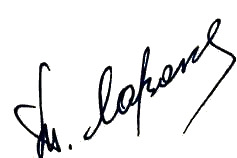
Signature of: tamara lazakovich